Question: What are the imaging findings?
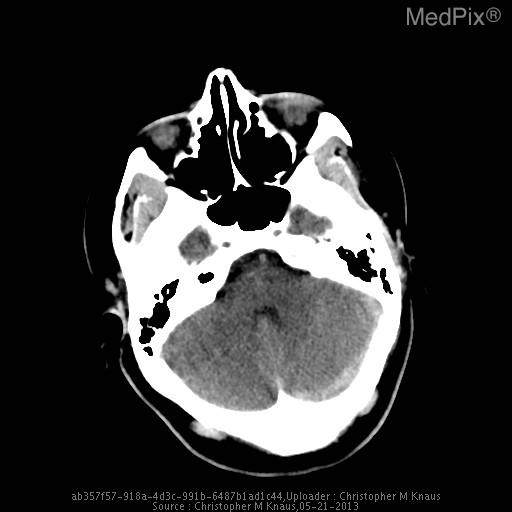
Answer: The imaging shows The vein of Galen, straight sinus, and dominant left transverse venous dural sinus are particularly hyperattenuating, and apparently prominent in caliber.

The superior sagittal sinus is notably less hyperattenuating and is normal in appearance.  The right transverse dural venous sinus is hypoplastic.

Gray/white matter discrimination is preserved.  There is no evidence for infarction or intracranial hemorrhage.  There are no brain masses or mass effect.  There is no hydrocephalus.

The skull is intact.  The partially imaged aerated portions of the skull base are free of significant effusions..

Impression: The vein of Galen, straight sinus, and dominant left transverse venous dural sinus are all particularly hyperattenuating and apparently prominent in caliber, all very concerning for thrombosis. The vein of Galen, straight sinus, and dominant left transverse venous dural sinus are all particularly hyperattenuating and apparently prominent in caliber..